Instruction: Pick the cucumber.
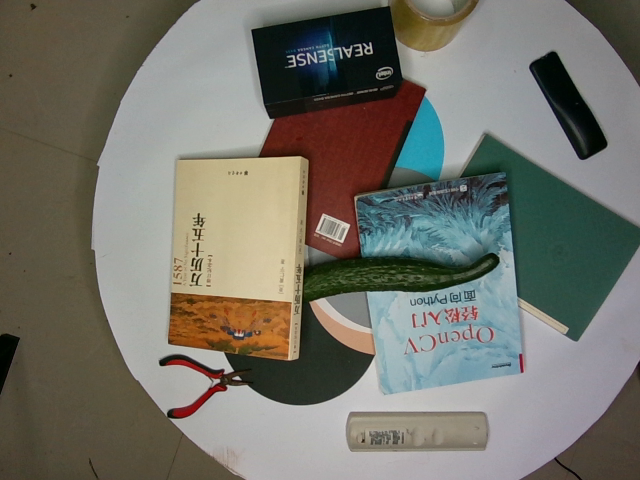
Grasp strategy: vertical